Question: What are the imaging findings?
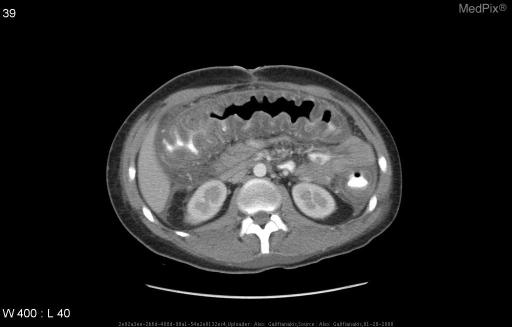
Answer: The imaging shows Abdominal CT demonstrates diffuse colonic wall thickening and a shaggy endoluminal contour.  Mucosal and submucosal edema results in "accordian pattern" or "target sign." Abdominal CT demonstrates diffuse colonic wall thickening and a shaggy endoluminal contour.  Mucosal and submucosal edema results in "accordian pattern or "target sign..